Question: What is the potential diagnosis?
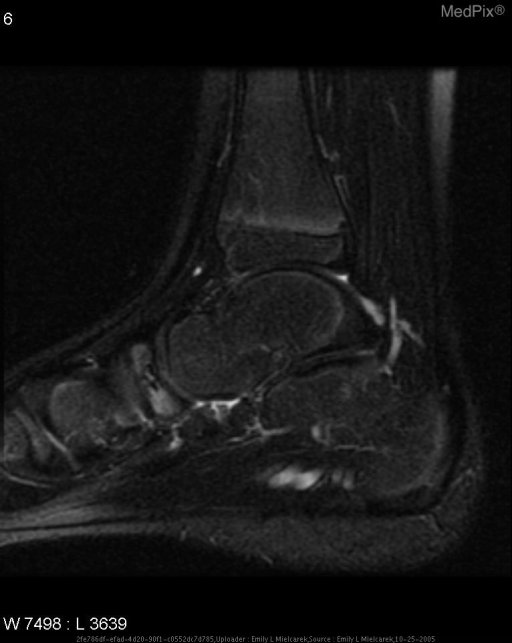
Answer: The possible diagnosis includes Differential DX of imaging findings
-Trauma
-Avascular Necrosis

Differential Dx of Causes of Osteonecrosis
-Vascular Insufficiency
-Idiopathic
-Trauma
-Sickle Cell Disease
-Hemoglobinopathies
-abnormal order of bone ossification.